Question: Describe the condition in detail:
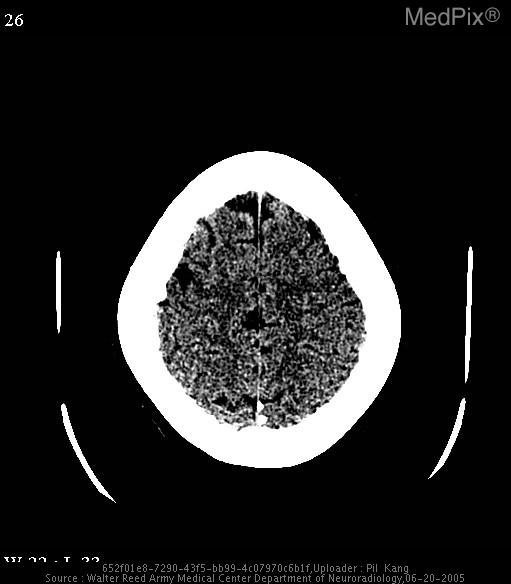
Answer: The disease is discussed as: Non-contrast CT of the head is still the initial tool of evaluation of patients suspected of having a stroke.  It is used mainly to rule out hemorrhage (important in considering utilizing thrombolytic therapy) and/or mass effect.  CT can sometimes show signs of acute infarct, although it is important to realize that the role of non-contrast CT is not to rule-out infarction, necessarily. (1)

Since the widespread use of PACS workstation rather than printed films, it has been shown that varying the window settings can increase the sensitivity of acute infarction.  Lev et al has shown in 1999 that utilizing the window and level settings of 32 and 8, respectively (which a lot of radiologist call \"the stroke window setting\") increased the sensitivity of non-contrast CT for detecting acute stroke from 57% to 71%. (2)  This setting should be a part of every radiologist\'s default setting on the PACS account, and radiologists should routinely examine every non-contrast head CT with the \"stroke window\" setting.